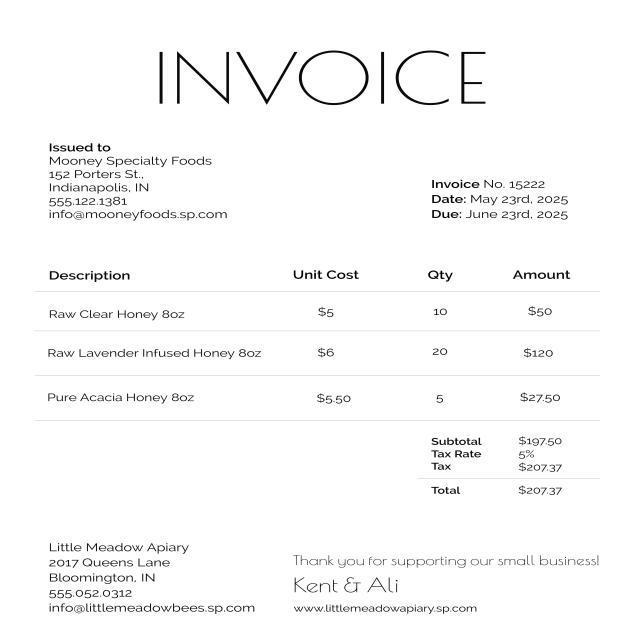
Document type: Invoice